Question: What was observed in the imaging?
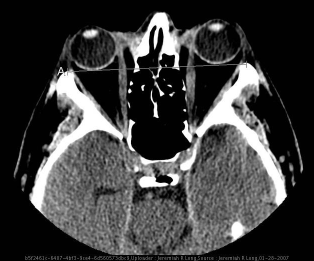
Answer: The imaging shows Non-enhanced axial CT image of the orbits demonstrates bilateral proptosis with enlargement of the medial rectus muscle bellies with sparing of the tendonous insertions.  Coronal reformatted images demonstrate symmetric bilateral enlargement of the inferior, medial, superior, and to a lesser extent, lateral retus muscles.  The retrobulbar fat and globes are unremarkable. Non-enhanced axial CT image of the orbits demonstrates bilateral proptosis with enlargement of the medial rectus muscle bellies with sparing of the tendonous insertions..